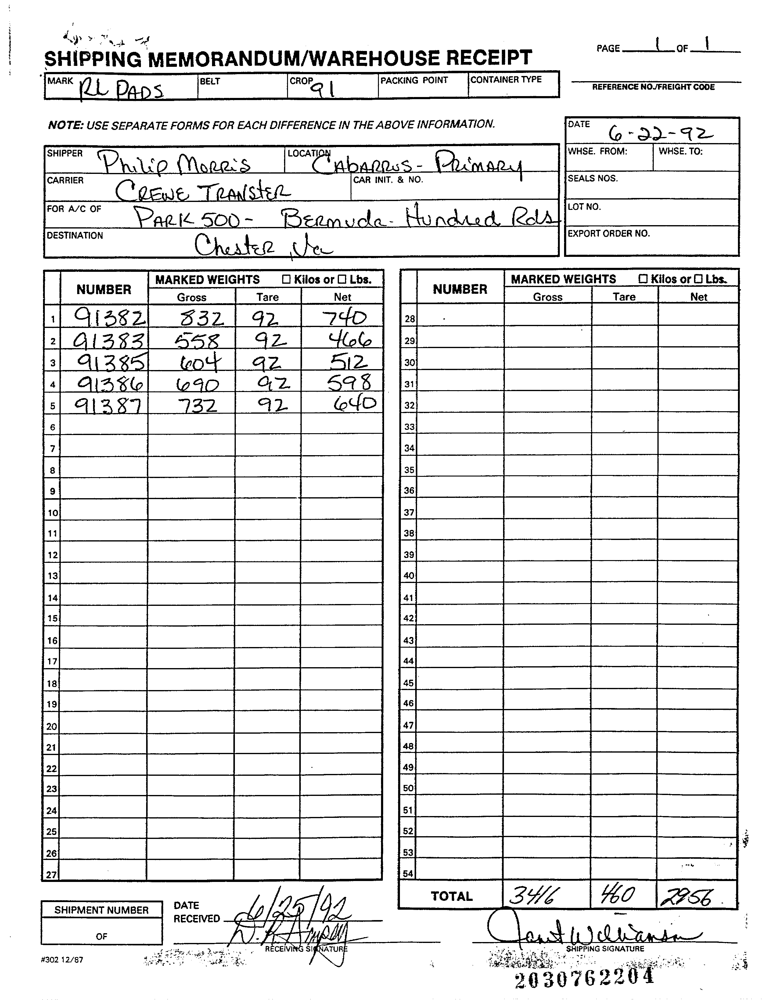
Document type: Invoice